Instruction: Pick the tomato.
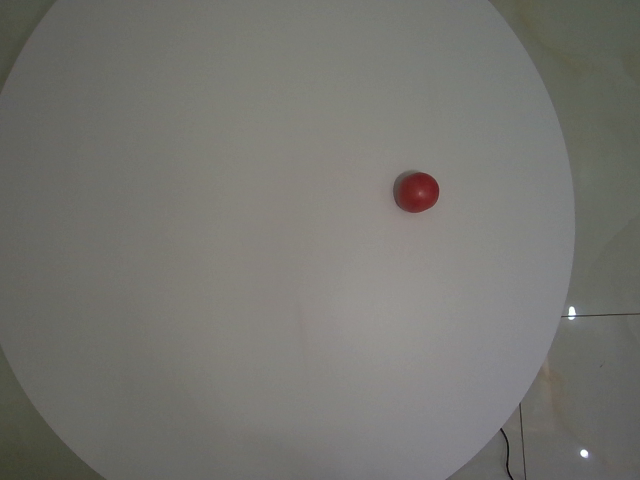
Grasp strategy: vertical